Question: Describe the condition in detail:
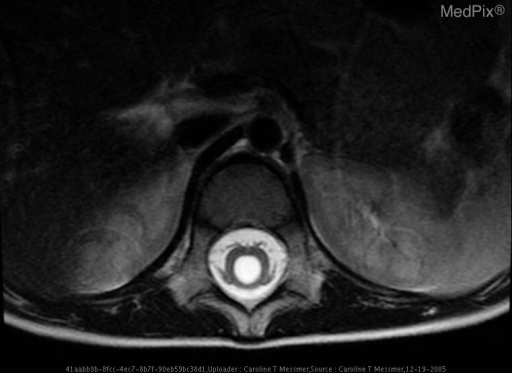
Answer: The disease is discussed as: Hydrocephalus: increased CSF volume as a result of imbalance between production and resorption of CSF which may lead to dilatation of one or several of the CNS ventricles.  Typically described as either communicating or obstructive.

In communicating hydrocephalus, there is normal CSF flow through the foramen of Monroe and the foramina of Megendie and Luschka in the ventricular system implying that the cause is either overproduction of CSF or underabsorption of CSF in the arachnoid villi.

Obstructive hydrocephalus occurs when there is no longer free flow of CSF throughout the ventricles leading to gross dilatation of one or more ventricles.

Typically these cases are treated with ventricular shunts which allow one way flow of CSF from the high pressure ventricules to an area where it may be reabsorbed.  Shunts may be routed to places such as the right atrium but are more commonly placed in the peritoneum due to decreased complications.  Failure of such shunts is typically mechanical and approaches 40% within the first year of placement.